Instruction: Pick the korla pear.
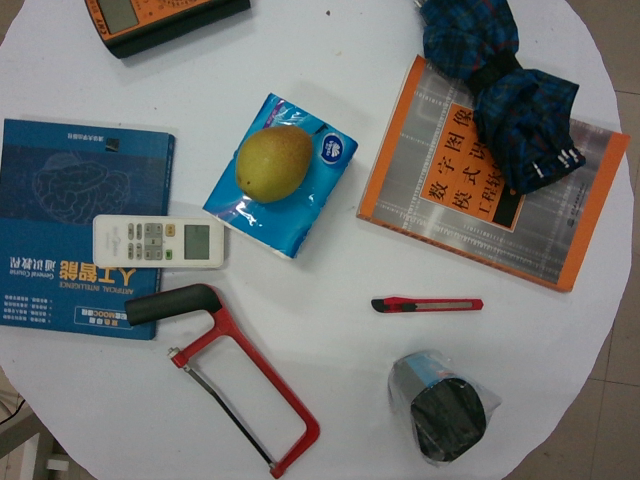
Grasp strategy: vertical